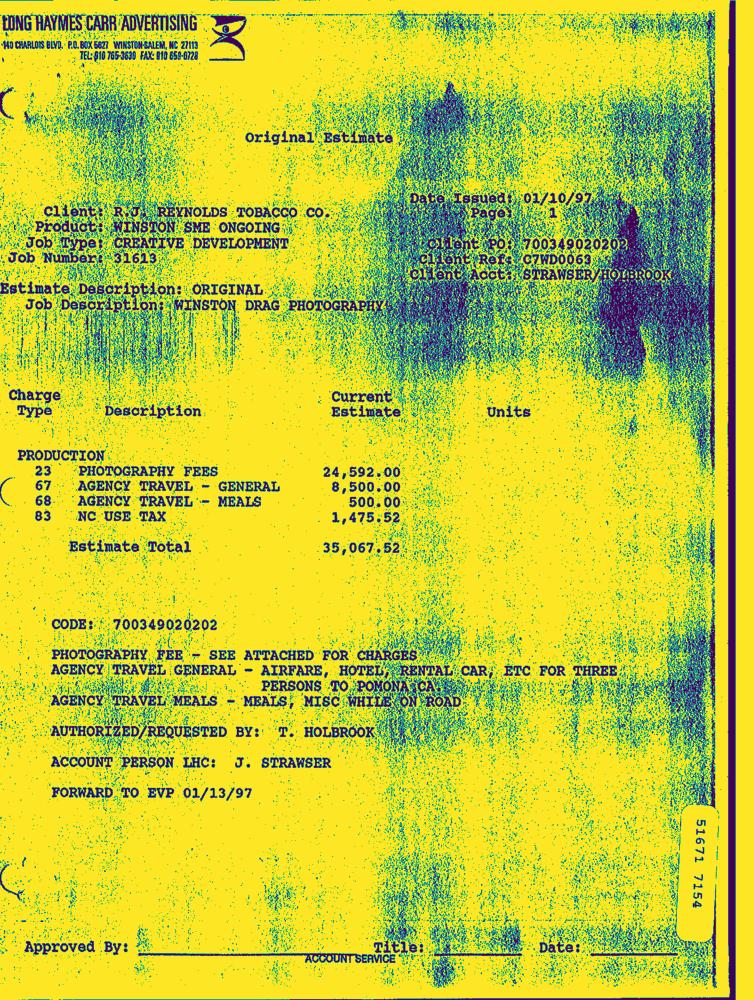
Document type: Invoice-Doc